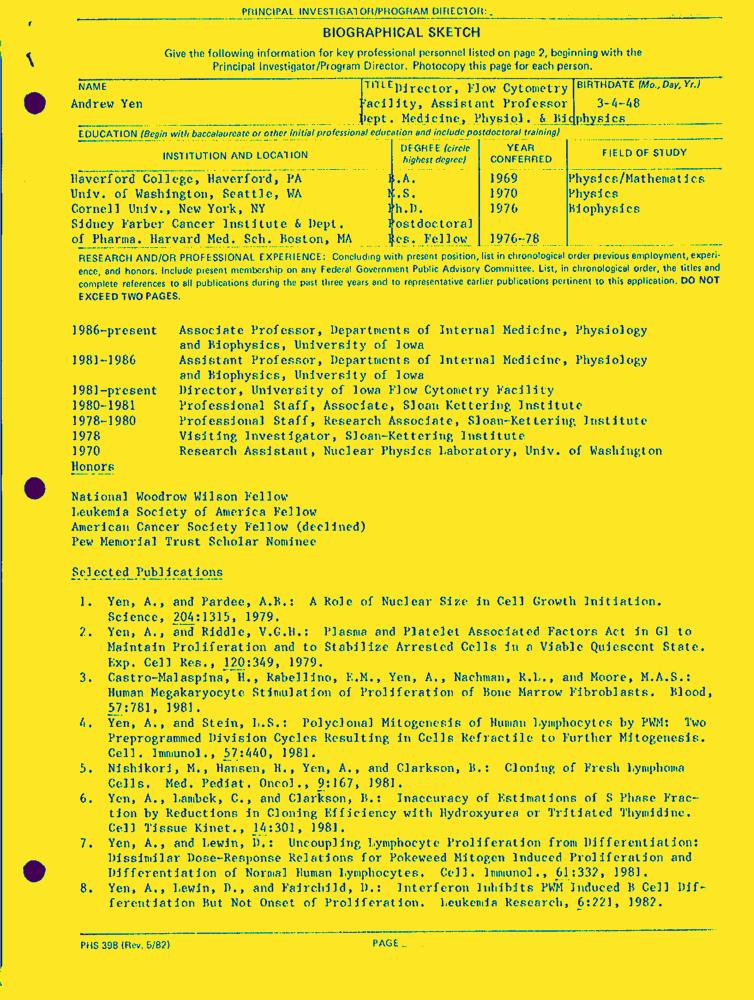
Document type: Resume-Doc